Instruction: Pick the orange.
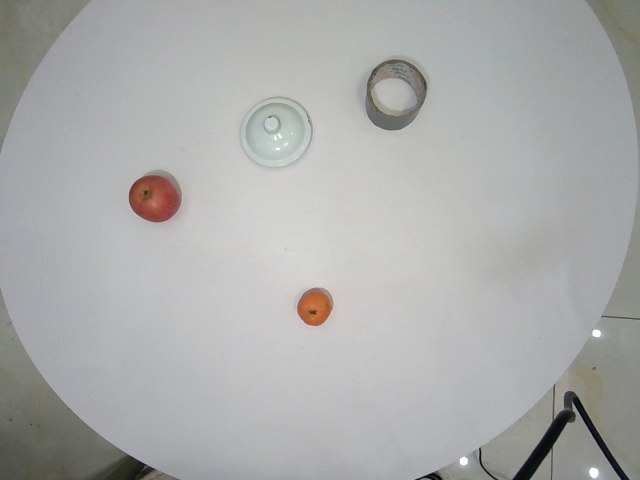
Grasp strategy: vertical